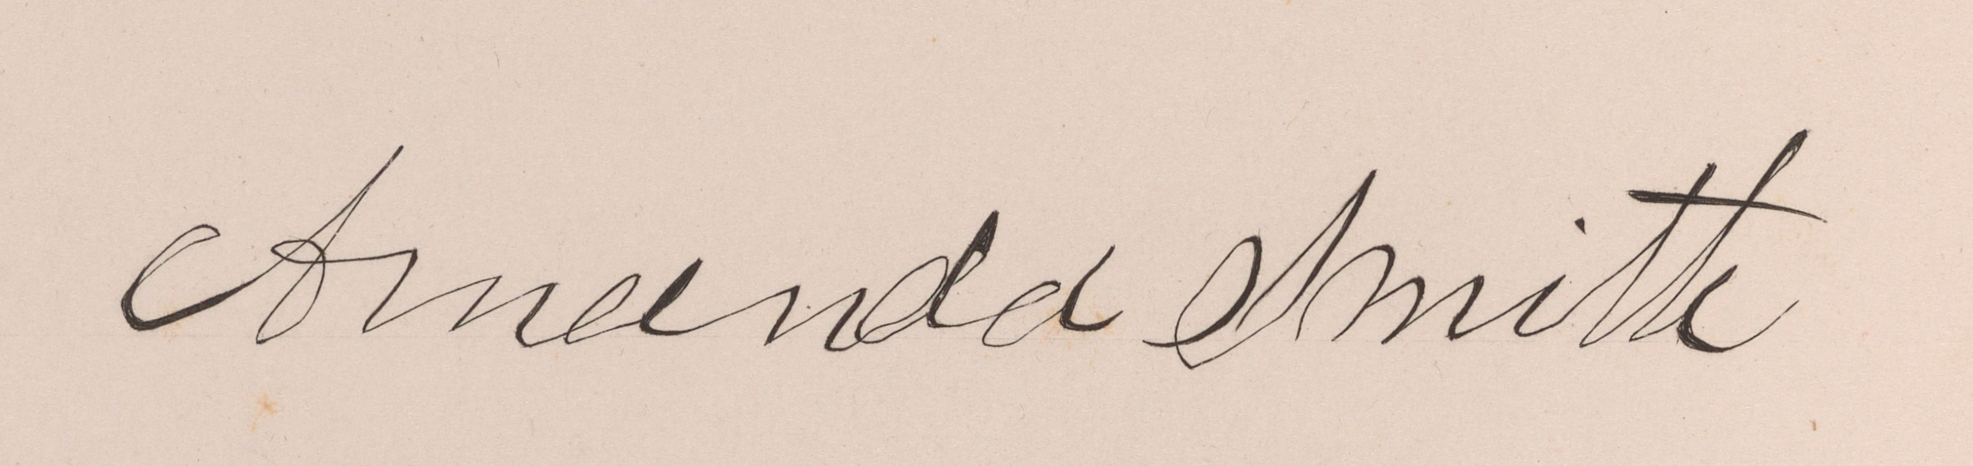
Signature of: amanda smith